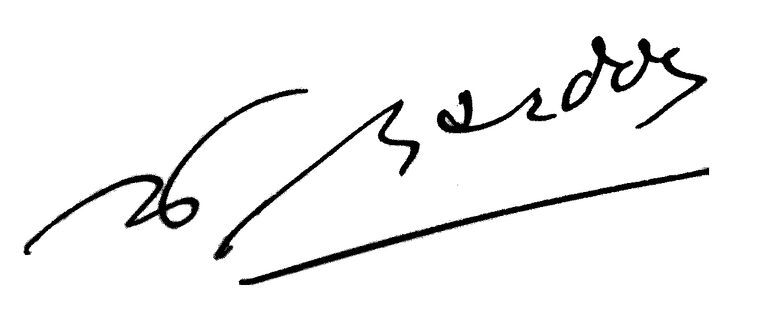
Signature of: andré bardon